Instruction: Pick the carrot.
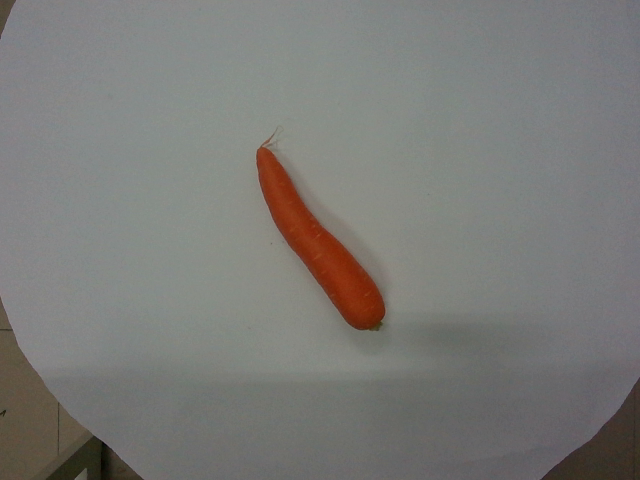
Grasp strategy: vertical